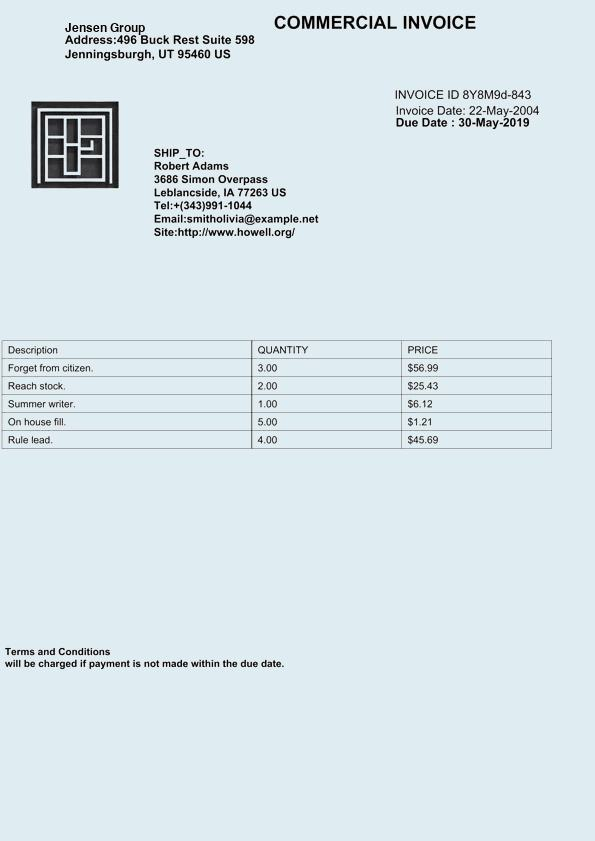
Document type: Invoice